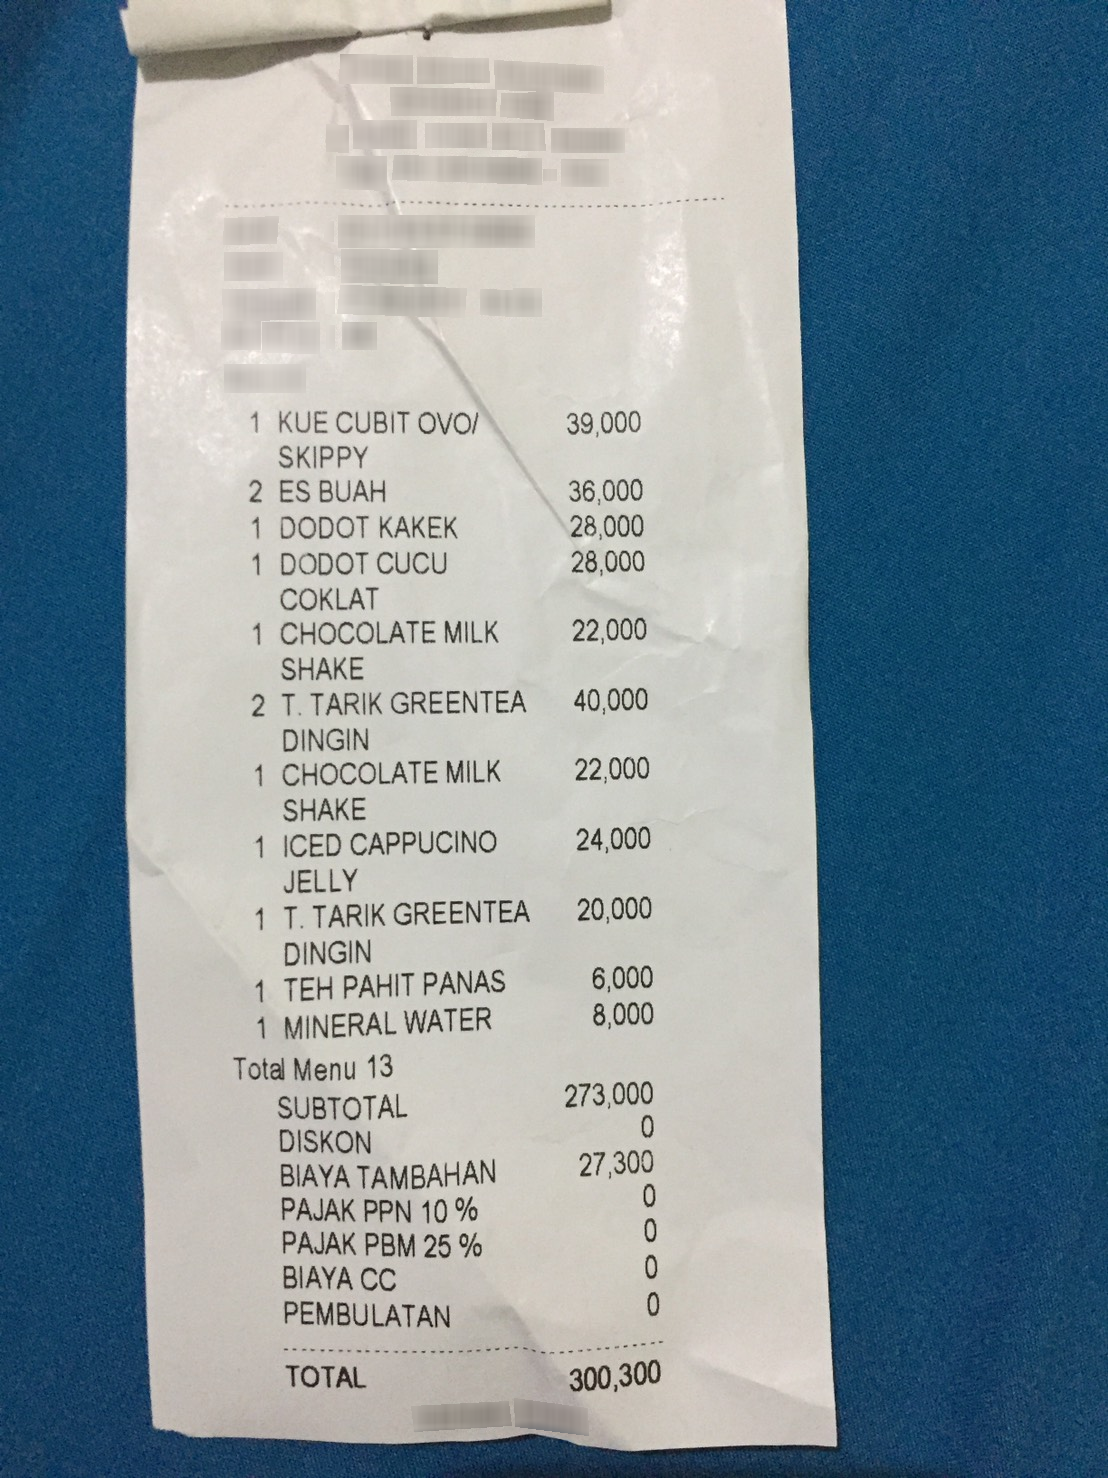
Number of items: 11
Subtotal: 273,000
Tax: 0 0
Other charges: 0
Total: 300,300
OCR text regions:
text: 1
text: KUE
text: CUBIT
text: OVO/
text: SKIPPY
text: 39,000
text: 2
text: ES
text: BUAH
text: 36,000
text: 1
text: DODOT
text: KAKEK
text: 28,000
text: 1
text: DODOT
text: CUCU
text: COKLAT
text: 28,000
text: 1
text: CHOCOLATE
text: MILK
text: SHAKE
text: 22,000
text: 2
text: T.
text: TARIK
text: GREENTEA
text: DINGIN
text: 40,000
text: 1
text: CHOCOLATE
text: MILK
text: SHAKE
text: 22,000
text: 1
text: ICED
text: CAPPUCINO
text: JELLY
text: 24,000
text: 1
text: T.
text: TARIK
text: GREENTEA
text: DINGIN
text: 20,000
text: 1
text: TEH
text: PAHIT
text: PANAS
text: 6,000
text: 1
text: MINERAL
text: WATER
text: 8,000
text: SUBTOTAL
text: 273,000
text: DISKON
text: 0
text: PAJAK
text: PPN
text: 10
text: %
text: 0
text: BIAYA
text: TAMBAHAN
text: 27,300
text: BIAYA
text: CC
text: 0
text: PAJAK
text: PBM
text: 25
text: %
text: 0
text: PEMBULATAN
text: 0
text: Total
text: Menu
text: 13
text: TOTAL
text: 300,300